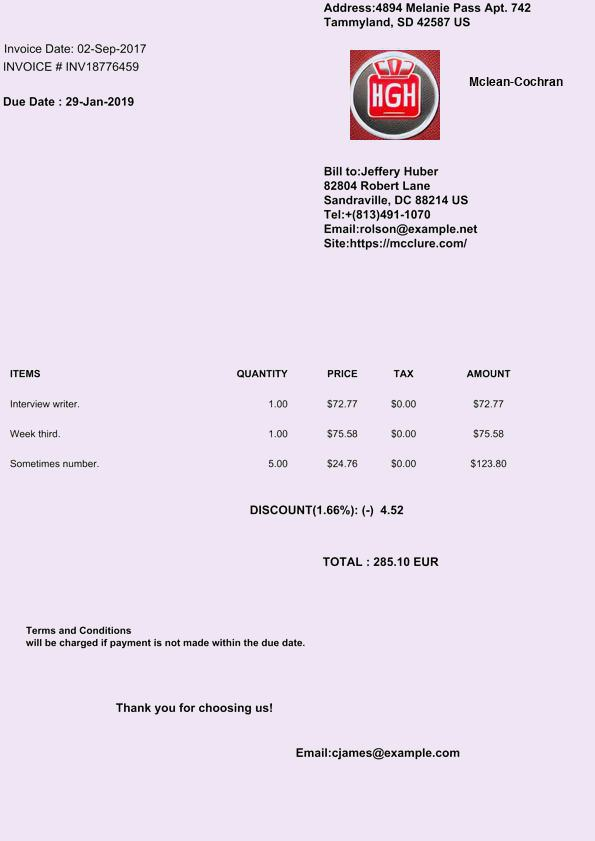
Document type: Invoice